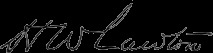
Signature of: henry ware lawton